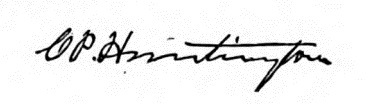
Signature of: collis potter huntington